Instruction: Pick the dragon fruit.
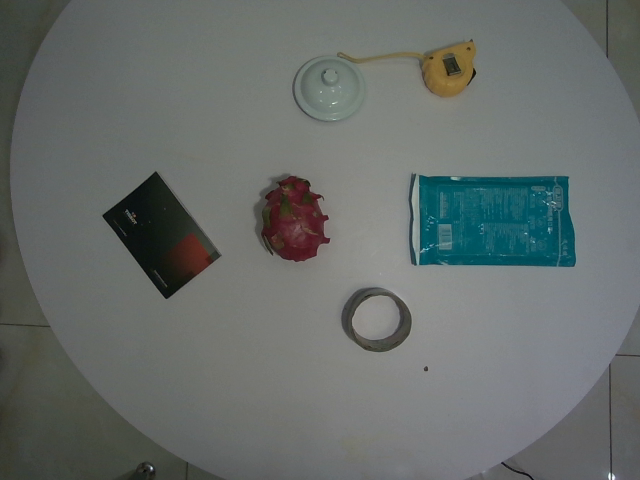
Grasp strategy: vertical